Question: What was observed in the imaging?
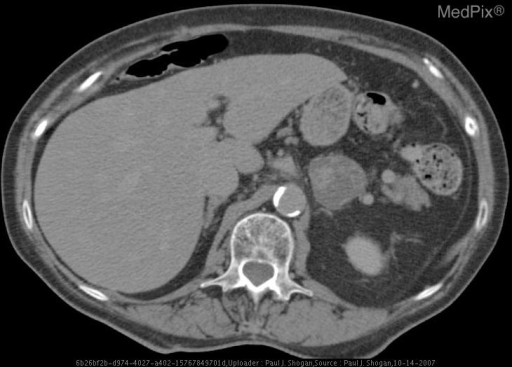
Answer: The imaging shows Non-contrast axial CT image demonstrates a well-circumscribed smoothly marginated, heterogeneous 3.5 x 3.2 cm mass arising from the left adrenal gland.  There are areas within the mass that are low density and measure 5 HU.   50 seconds postcontrast axial CT image demonstrates the lesion to enhance heterogeneously, with areas within the mass measuring 113 HU.  15-minute delay postcontrast axial CT image demonstrates the lesion to enhance heterogeneously, with areas within the mass measuring 35 HU.  The percentage enhancement washout was determined to be 72% consistent with a benign adrenal adenoma. *15-minute delay postcontrast axial CT image demonstrates the lesion to enhance heterogeneously, with areas within the mass measuring 35 HU. *.